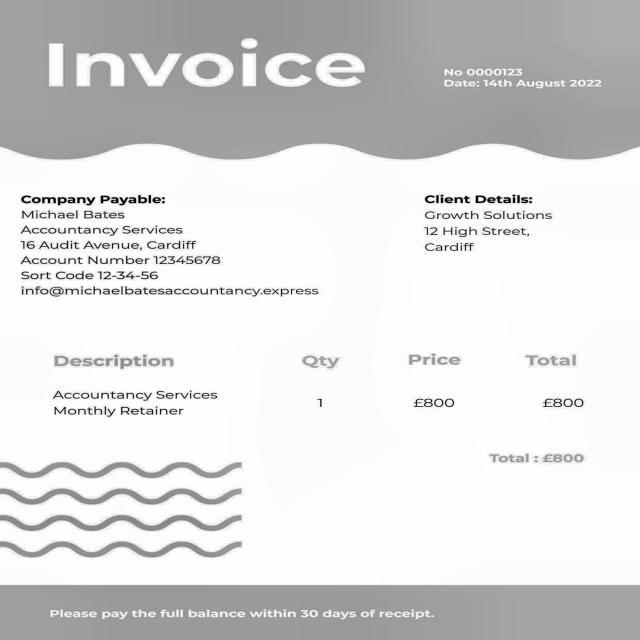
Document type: Invoice